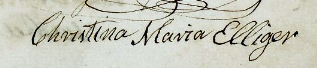
Signature of: christina maria elliger